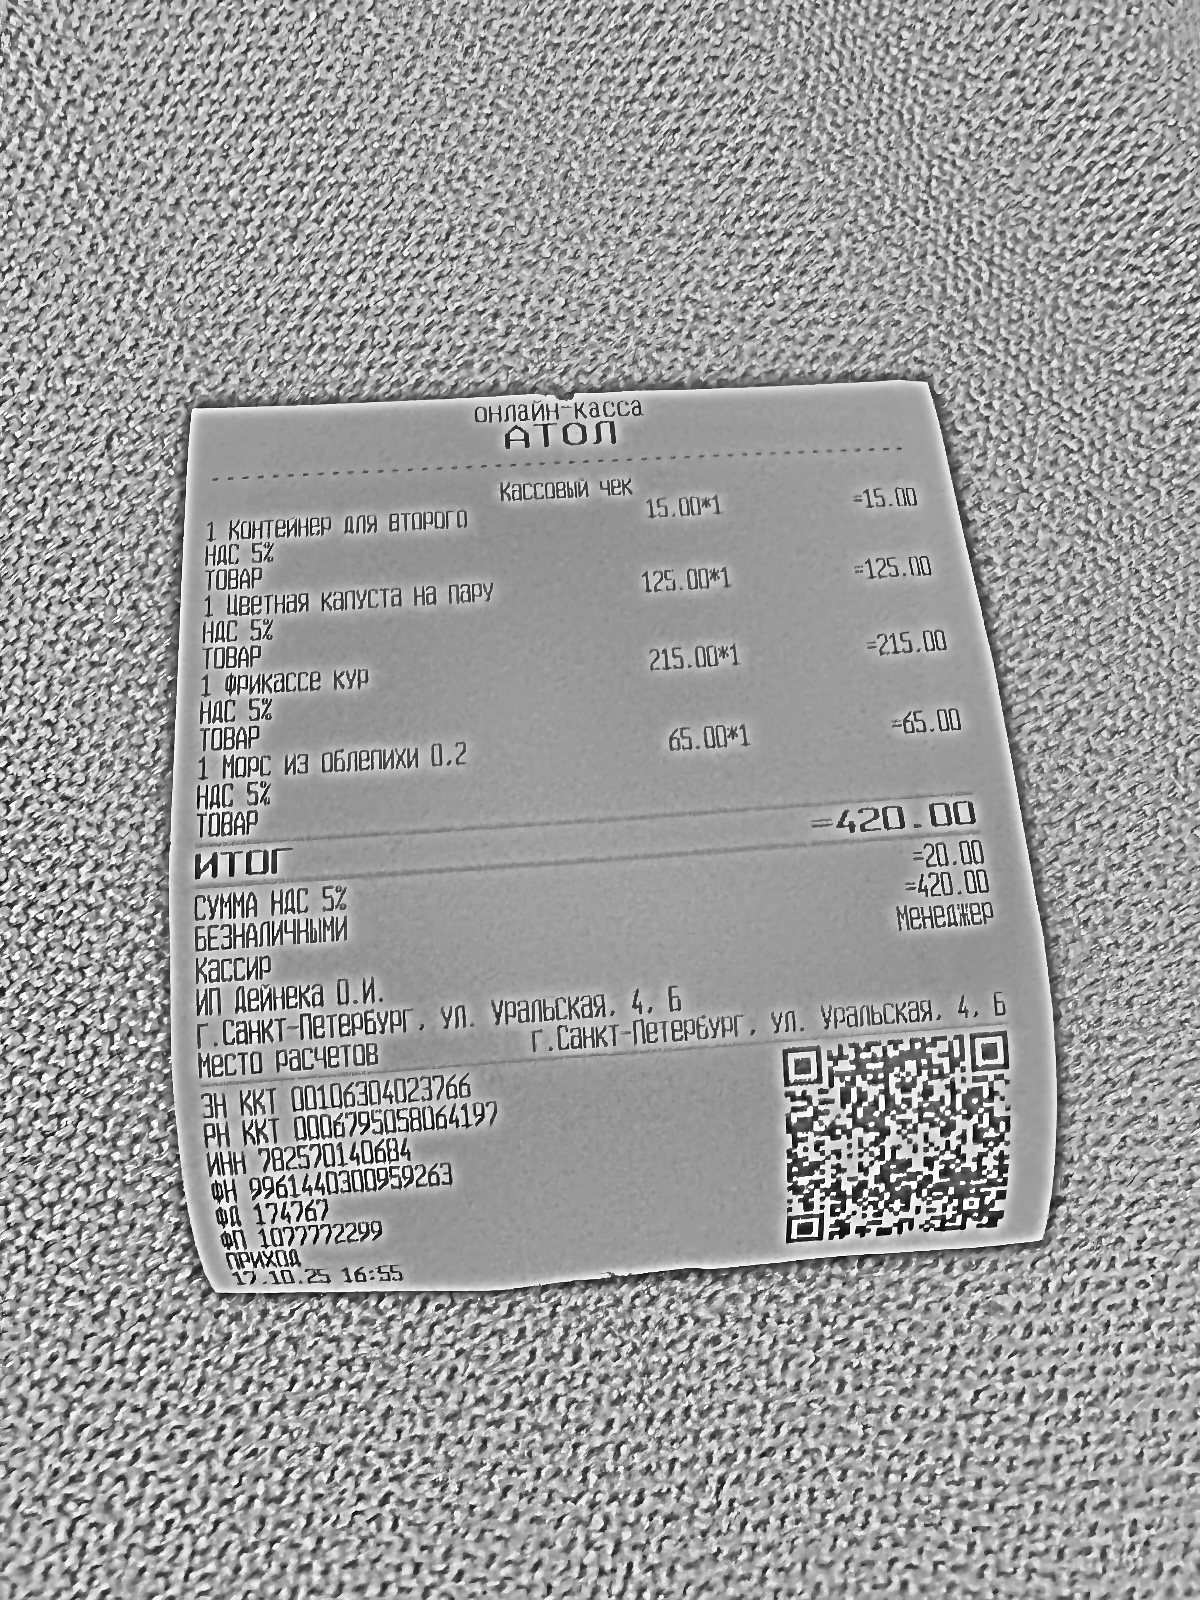
Продавец: ИП Дейнека О.И.
ИНН: 782570140684
Дата: 17.10.25
Товары: 1 Контейнер для второго; 1 Цветная капуста на пару; 1 Фрикассе кур; 1 Морс из облепихи 0.2
Количество: 1; 1; 1; 1
Цена: 15.00; 125.00; 215.00; 65.00
Сумма: 15.00; 125.00; 215.00; 65.00
Итого: 420.00